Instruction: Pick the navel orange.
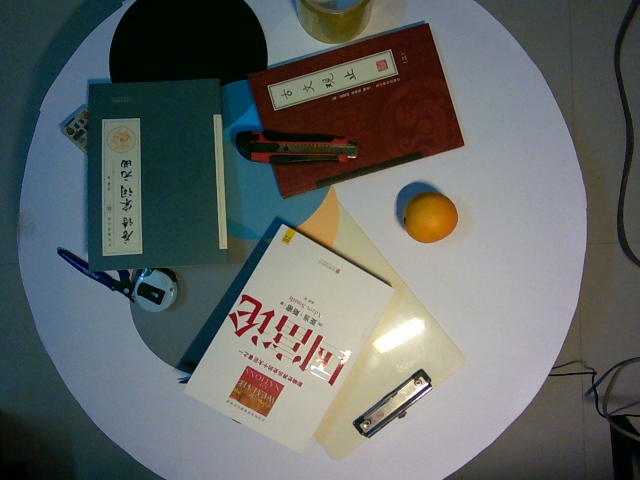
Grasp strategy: vertical